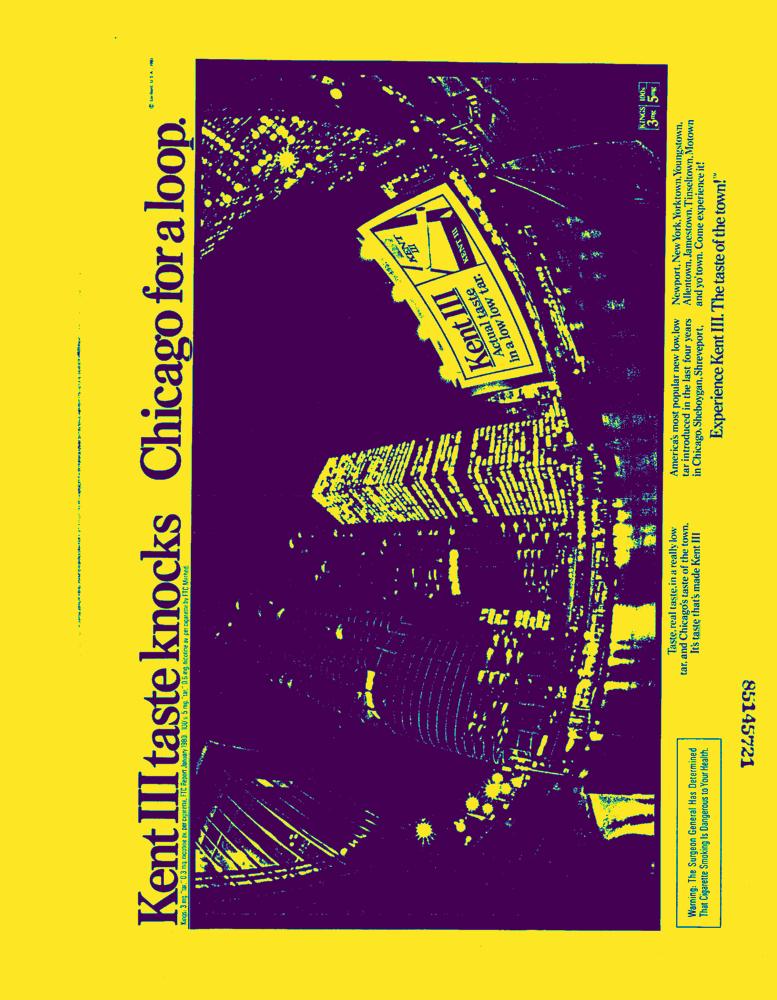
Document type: AD